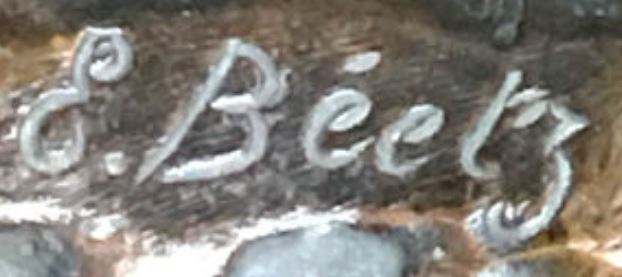
Signature of: elisa beetz charpentier